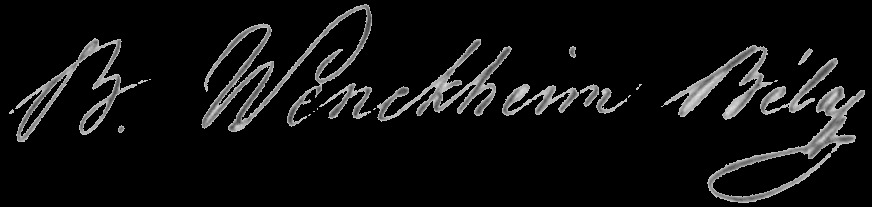
Signature of: béla wenckheim